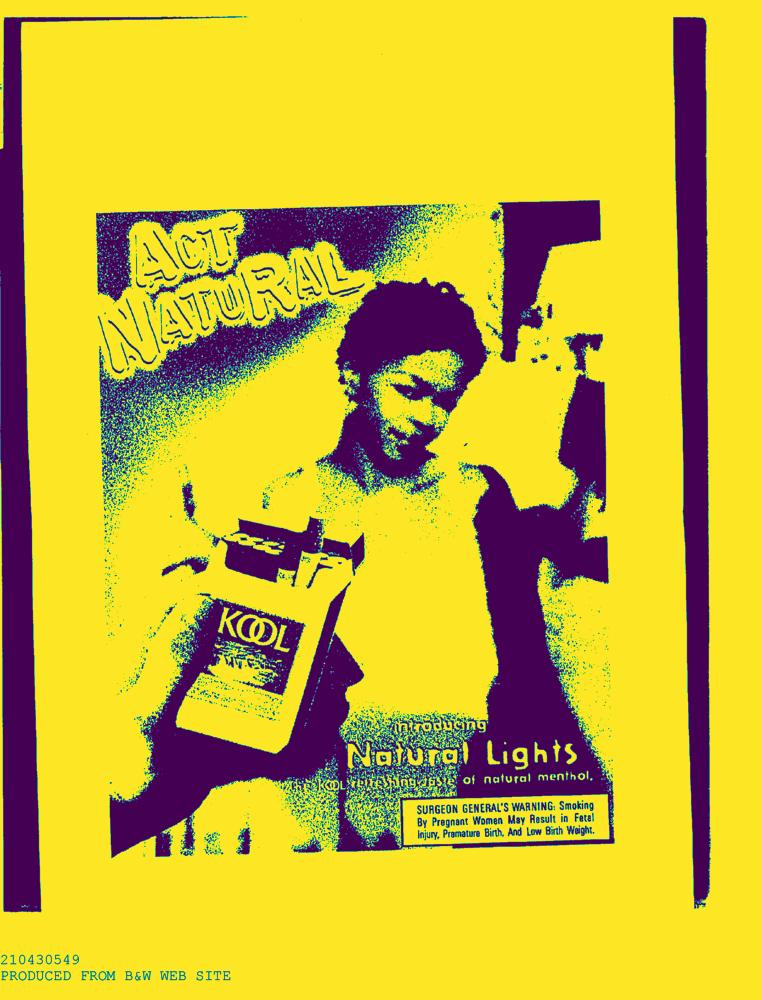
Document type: AD